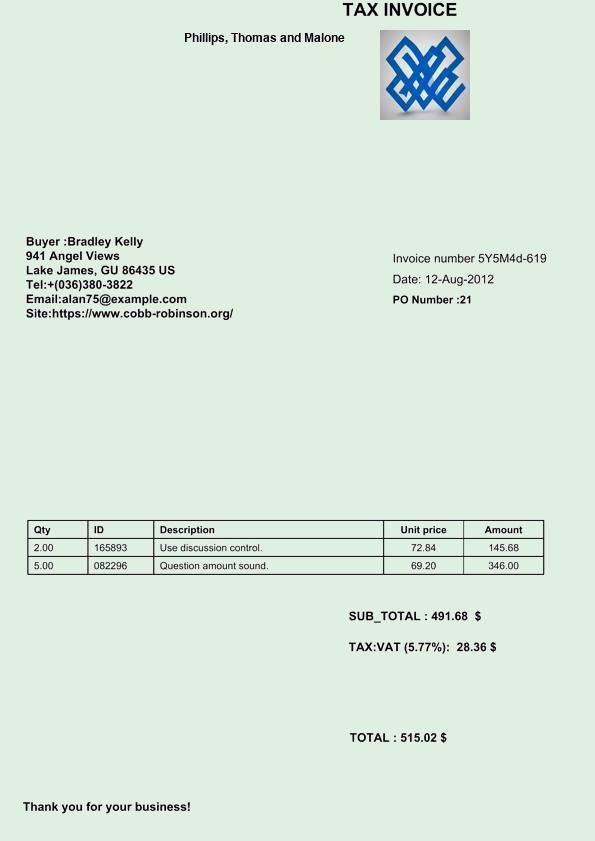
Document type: Invoice